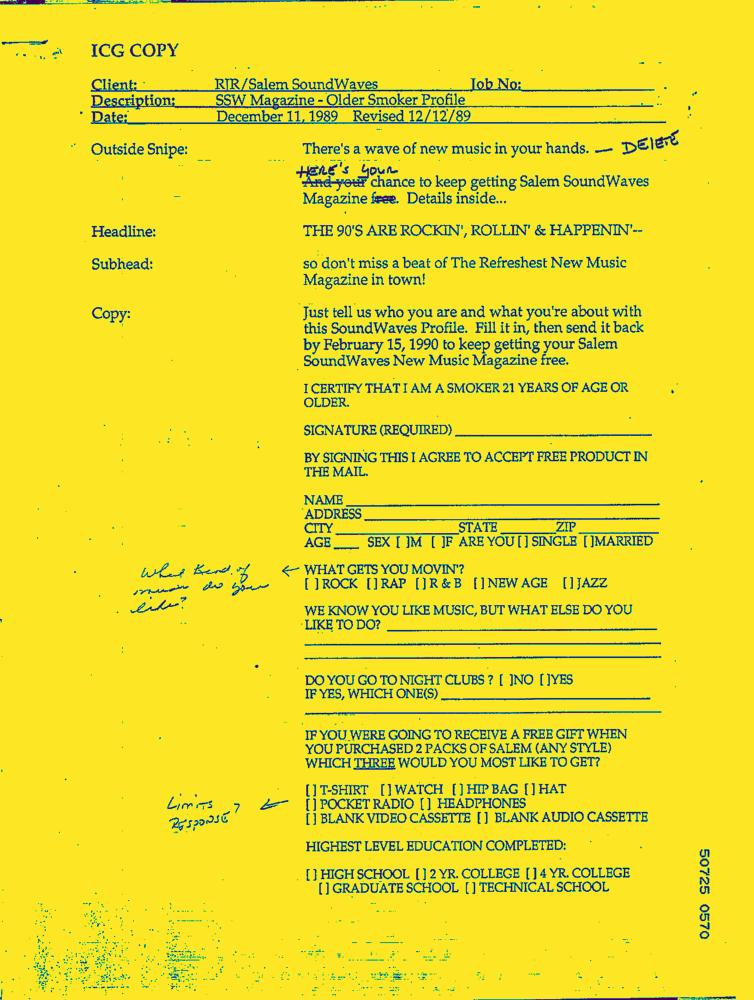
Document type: AD